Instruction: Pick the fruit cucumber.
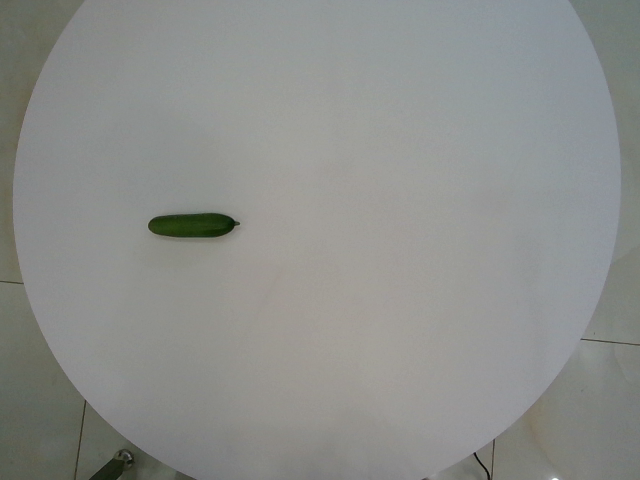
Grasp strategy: vertical